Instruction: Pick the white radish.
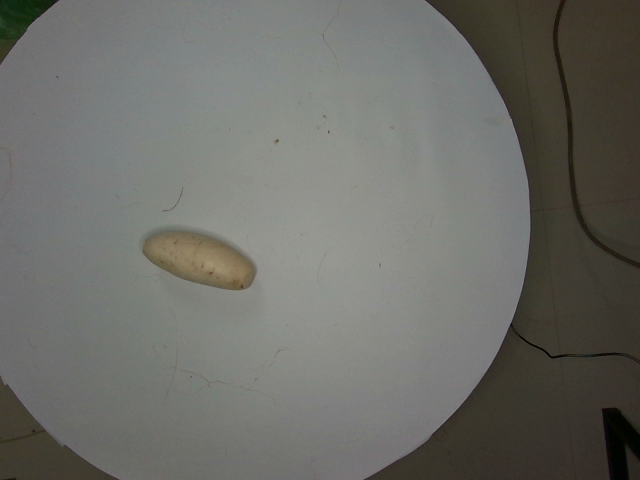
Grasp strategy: vertical